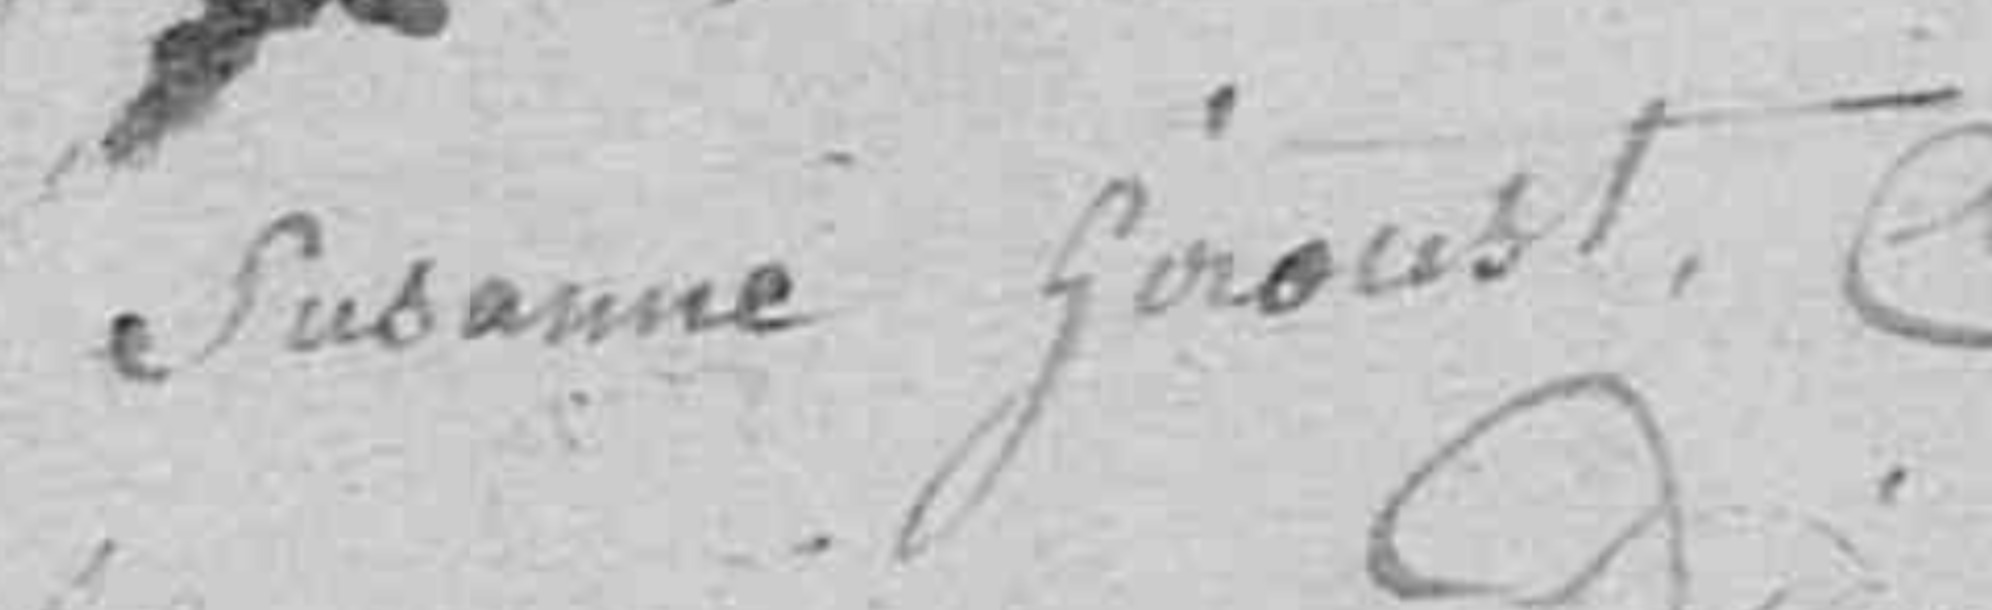
Signature of: suzanne giroust